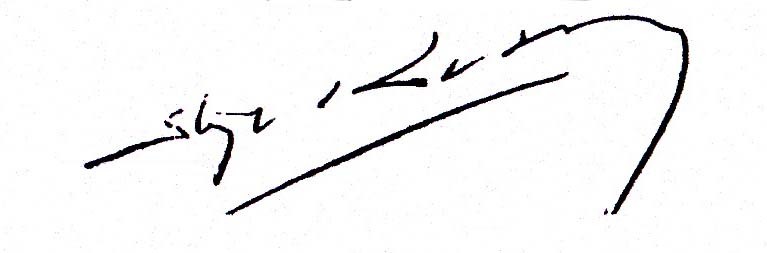
Signature of: stéphane de lobkowicz